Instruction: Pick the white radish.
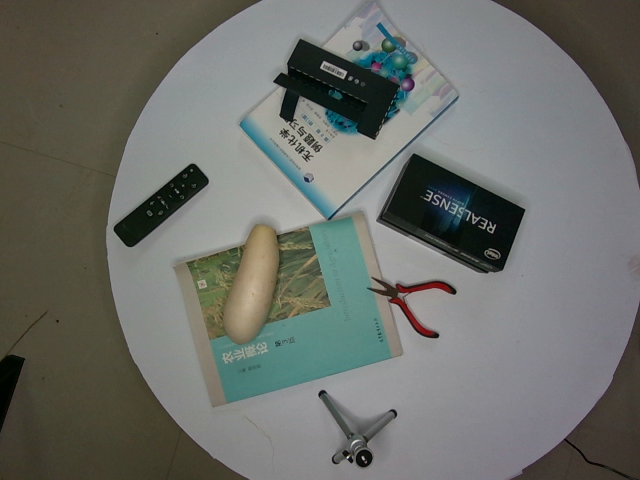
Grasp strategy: vertical